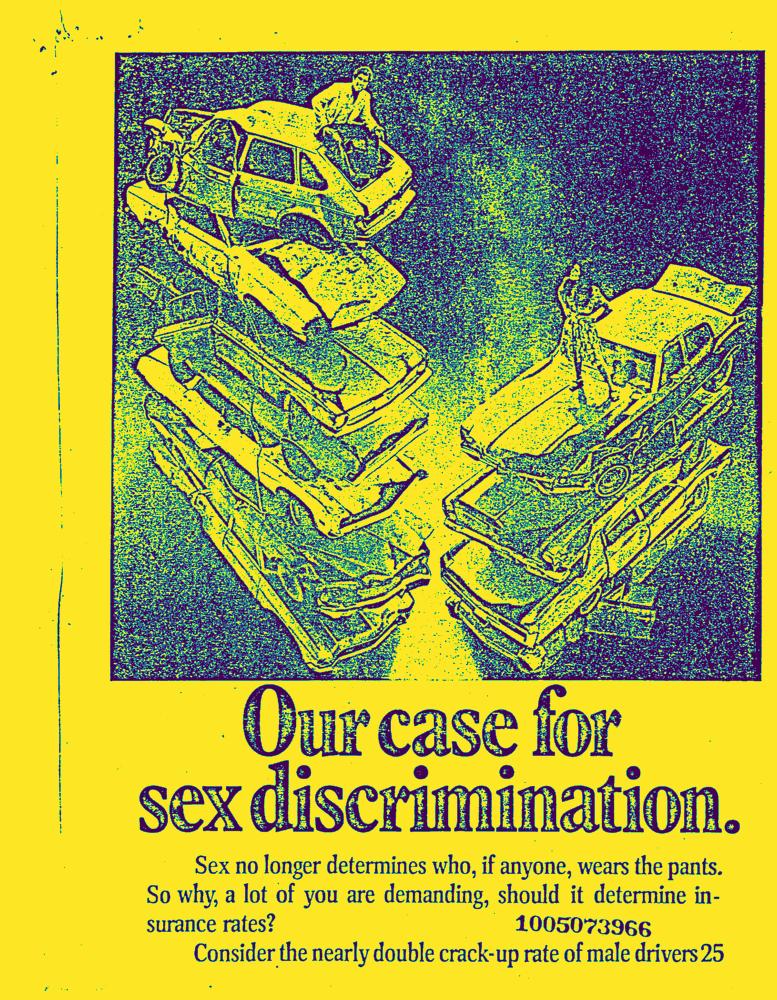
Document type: AD